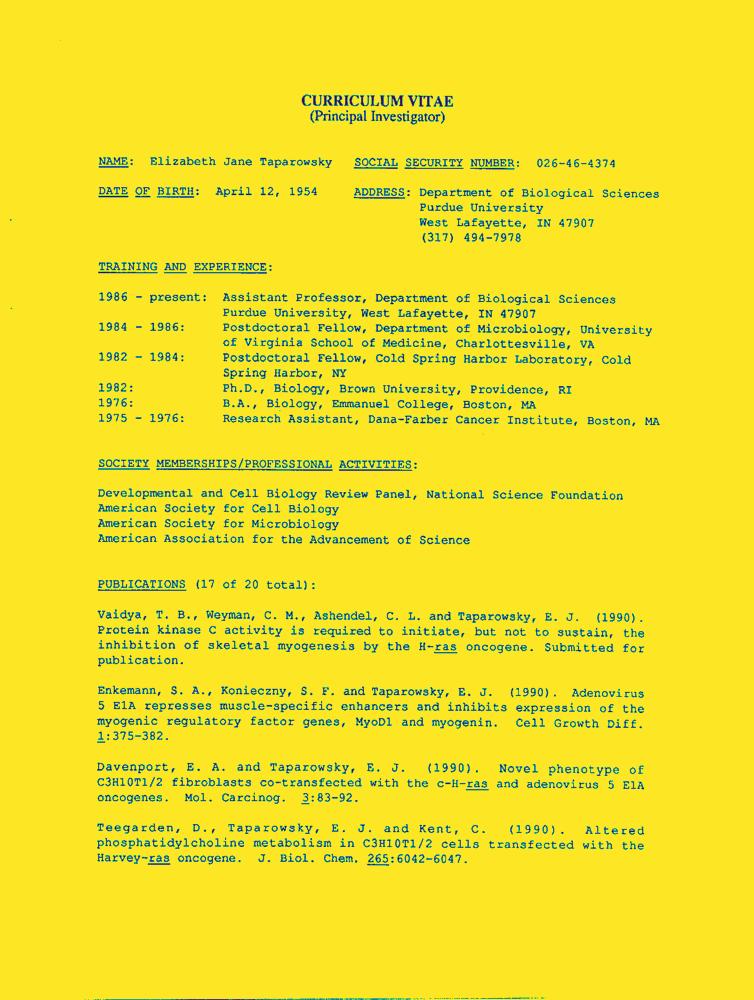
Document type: Resume-Doc